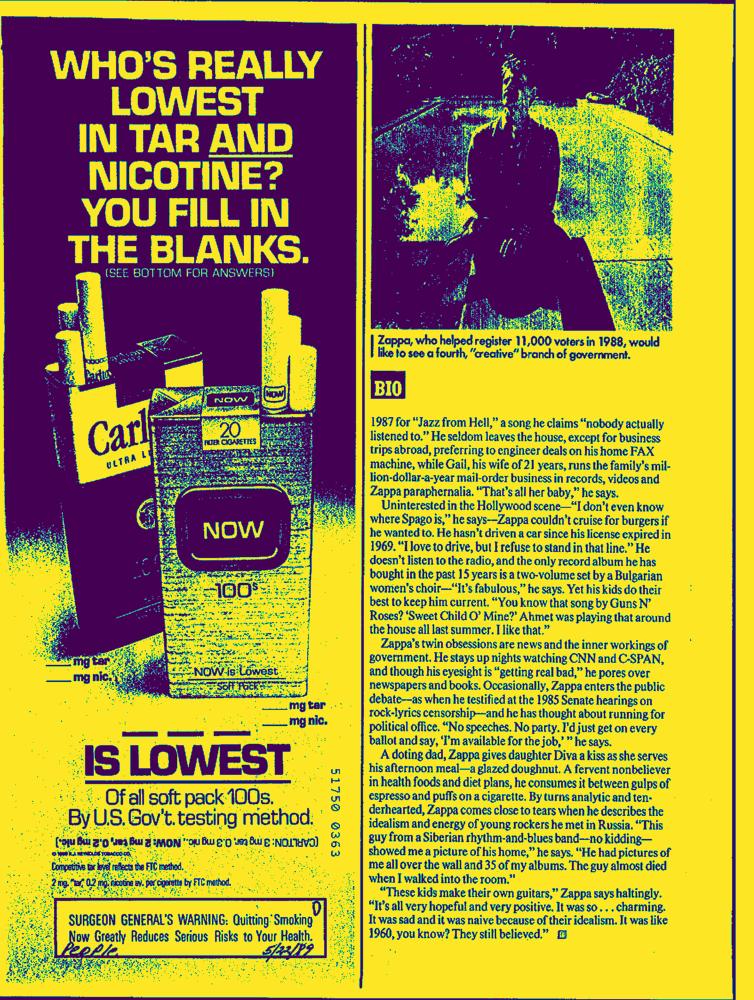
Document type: AD